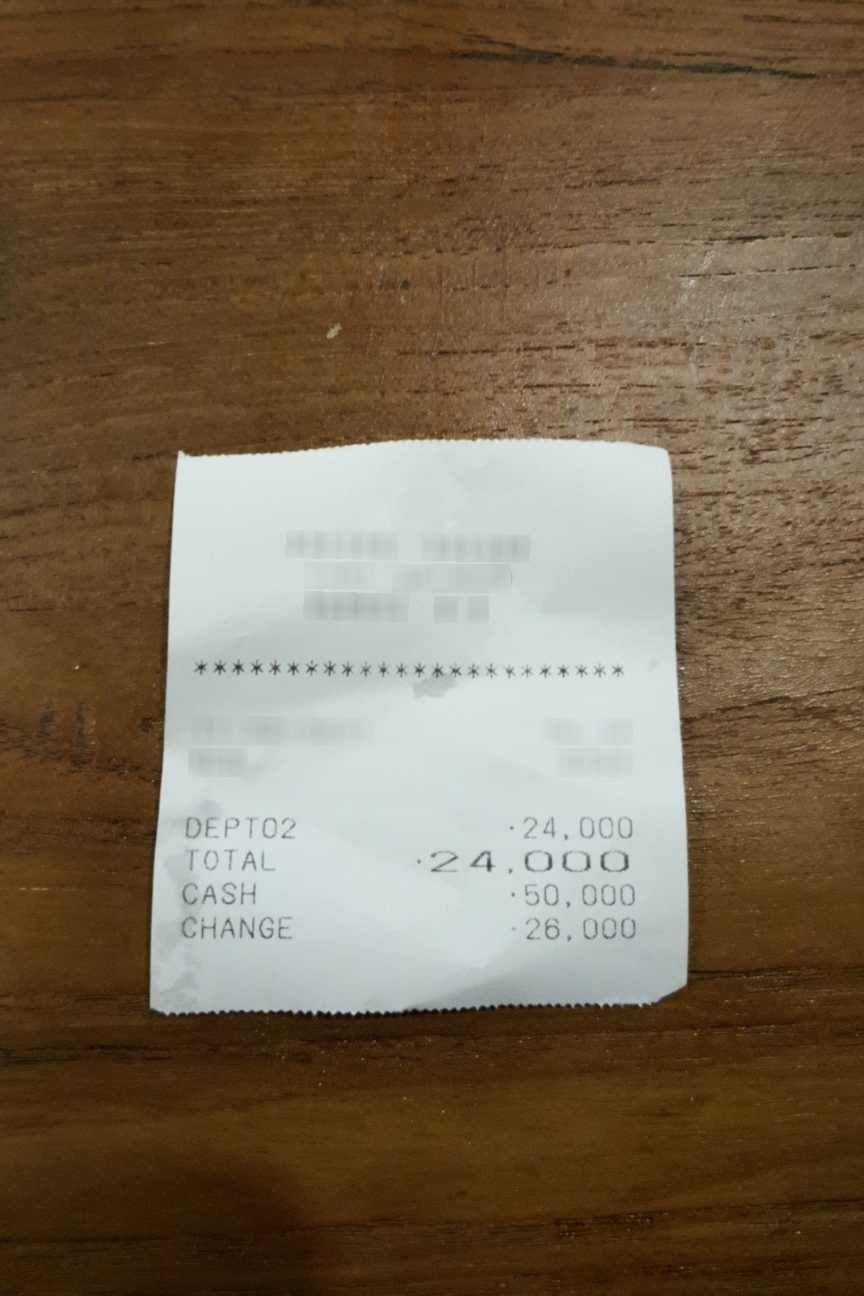
Receipt information:
total: 24,000
line_items: item_name: DEPT02
item_value: 24,000
item_quantity: 1